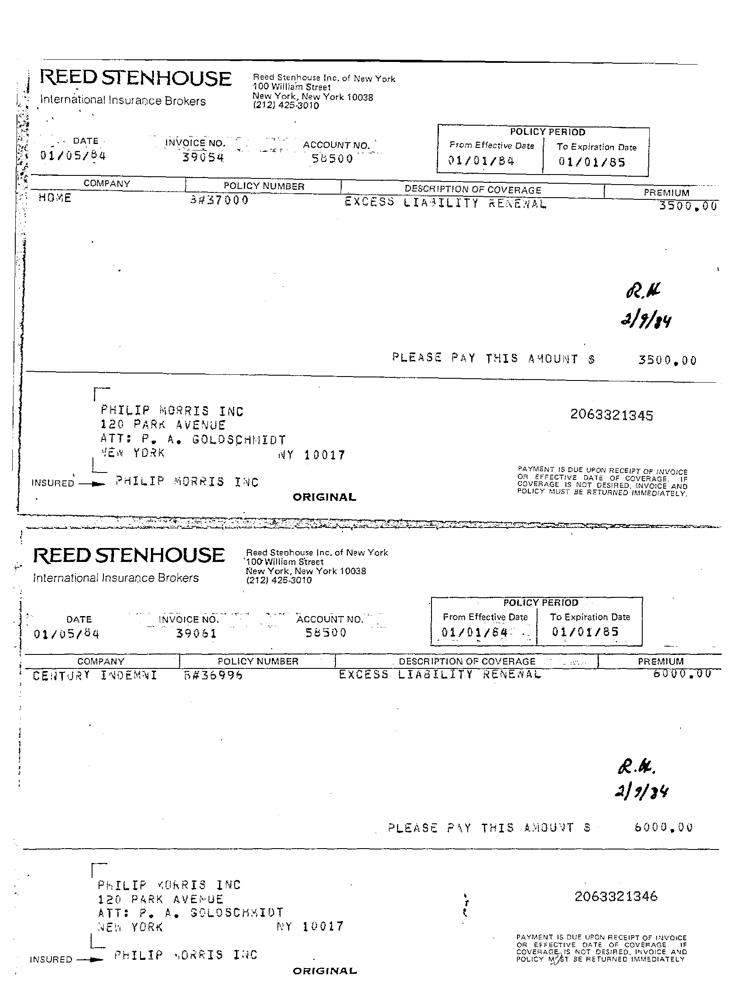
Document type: Invoice